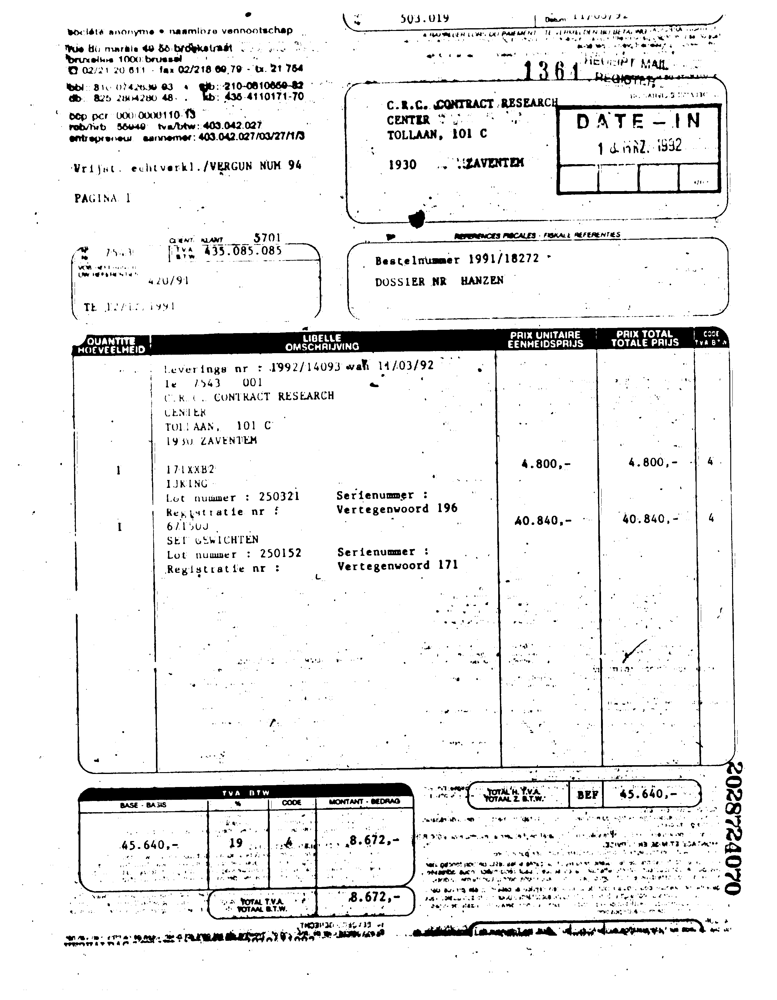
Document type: Invoice